Question: What jurisdiction, city, or county is the document associated with?
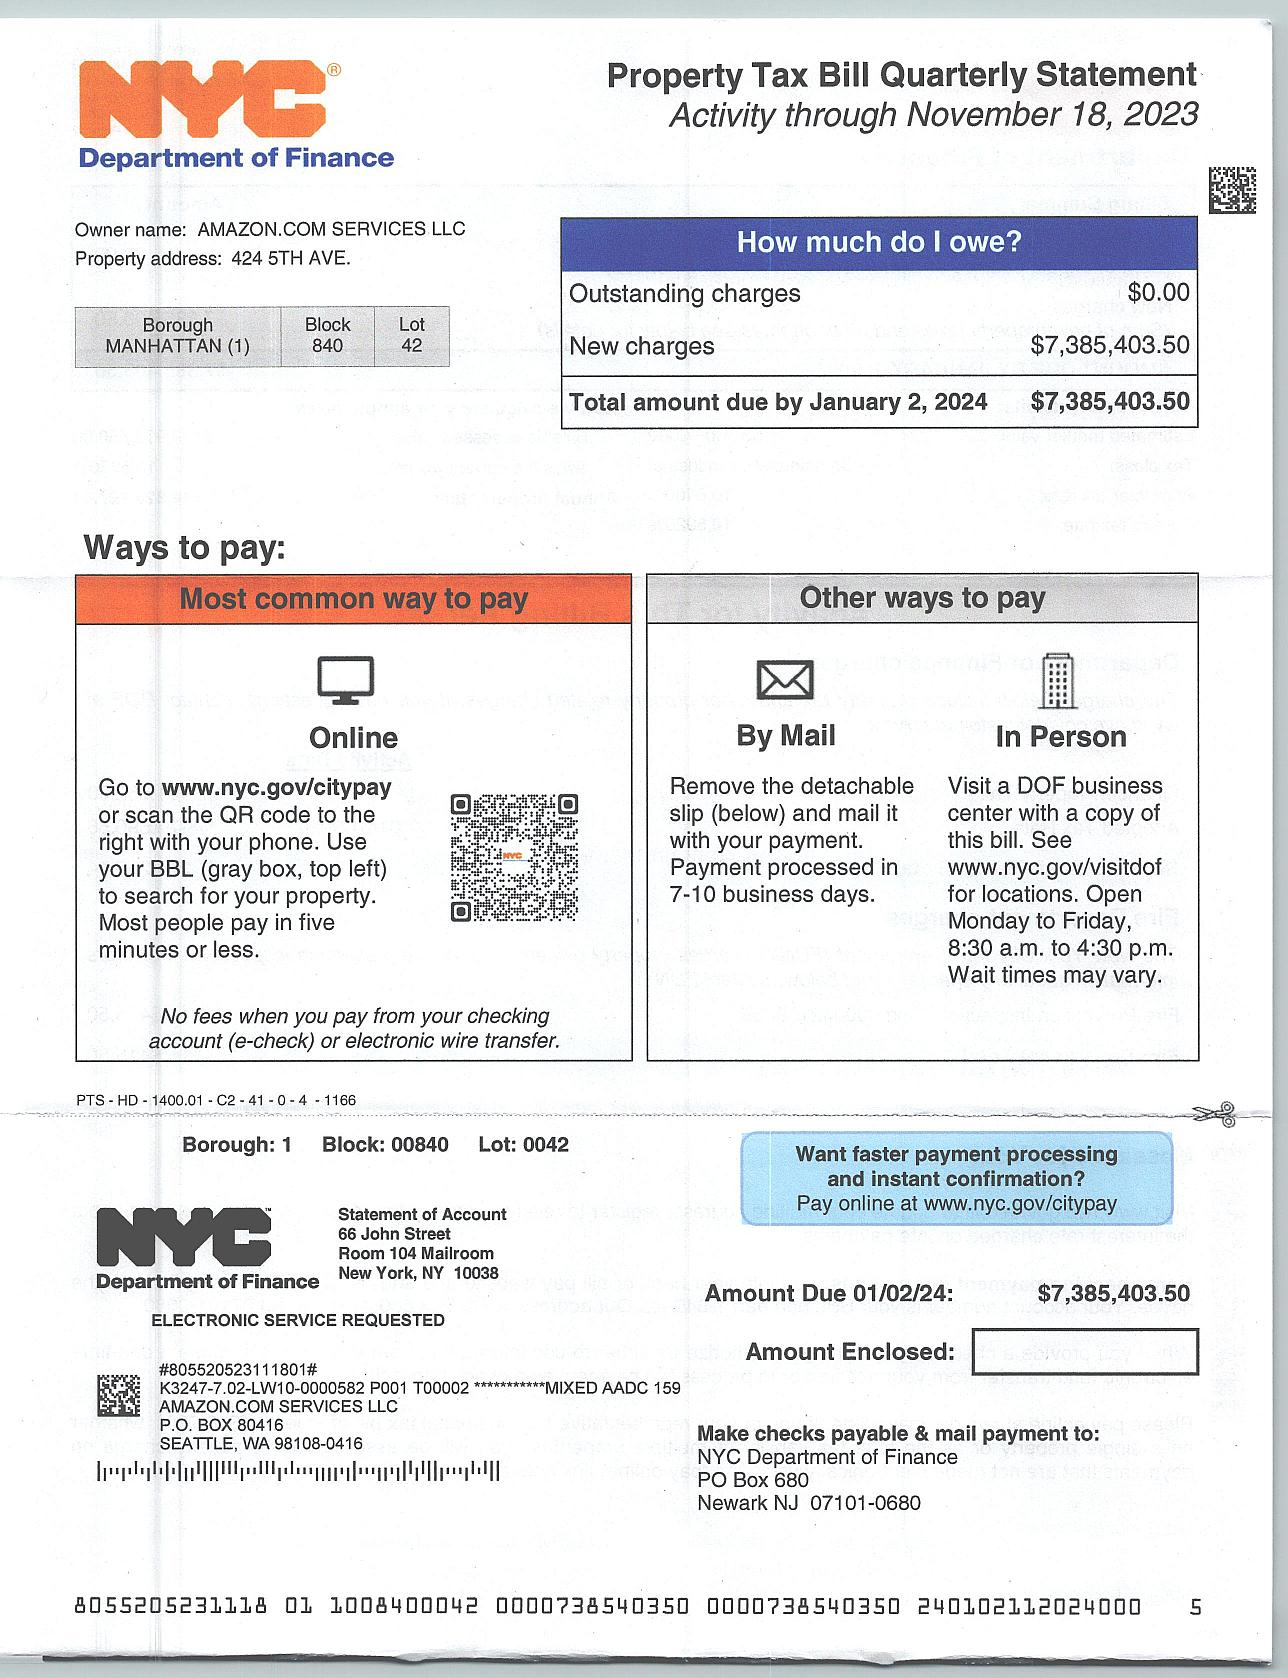
Answer: "New York City"